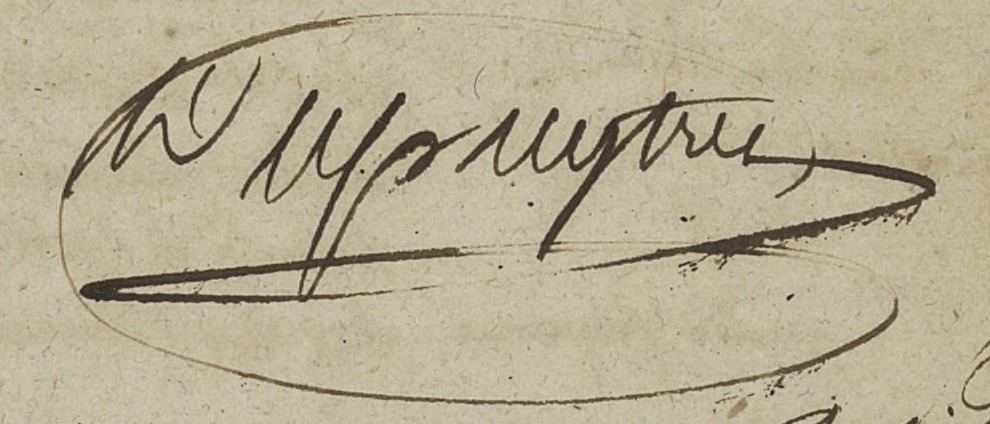
Signature of: guillaume dupuytren